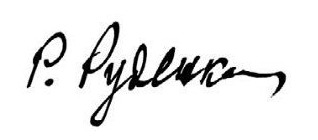
Signature of: roman rudenko